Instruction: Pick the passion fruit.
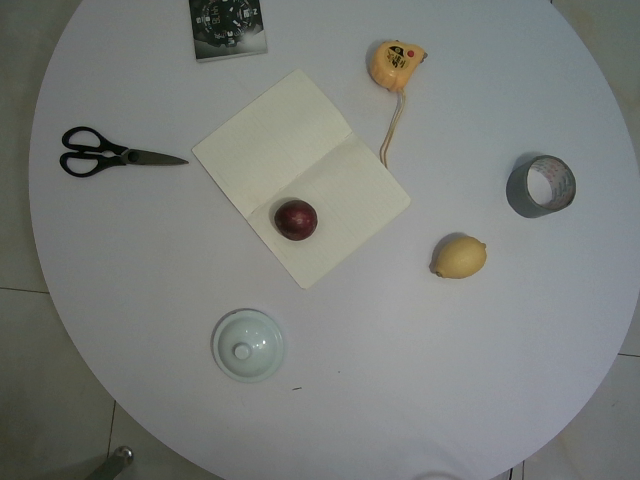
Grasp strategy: vertical